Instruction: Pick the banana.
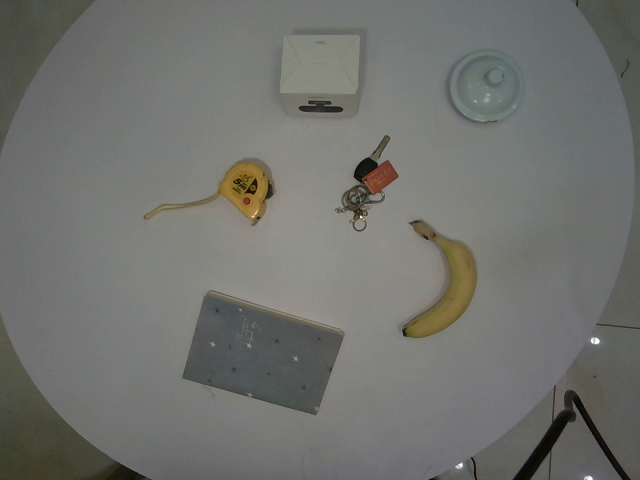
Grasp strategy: vertical